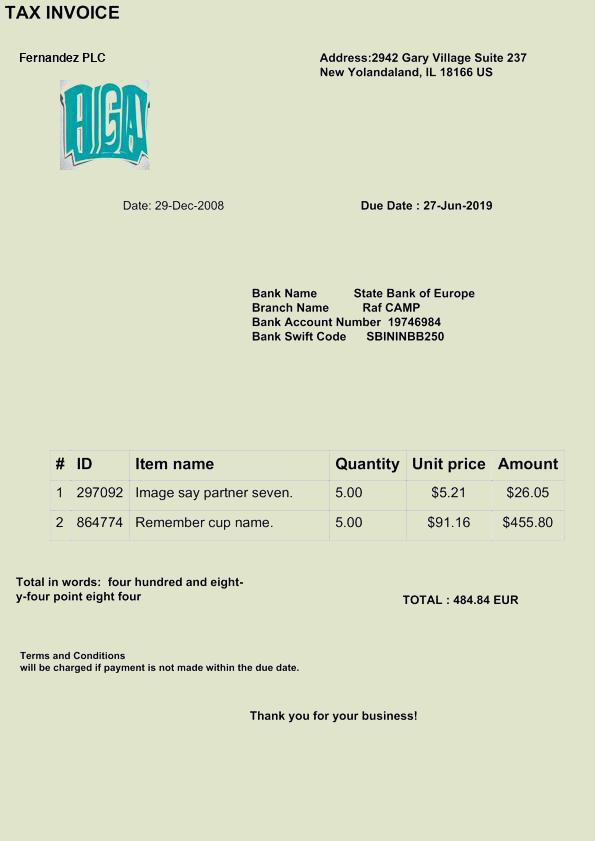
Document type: Invoice